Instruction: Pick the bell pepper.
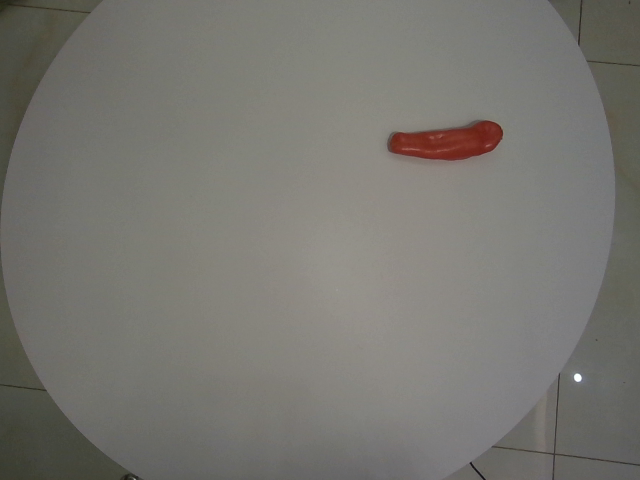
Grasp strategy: vertical